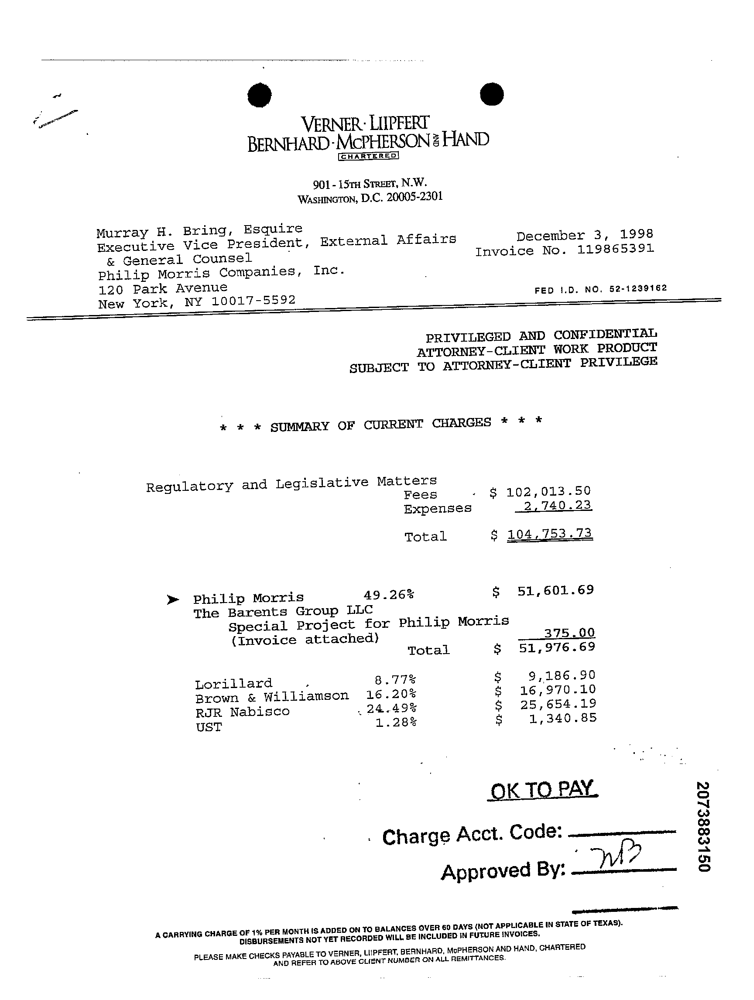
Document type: Invoice